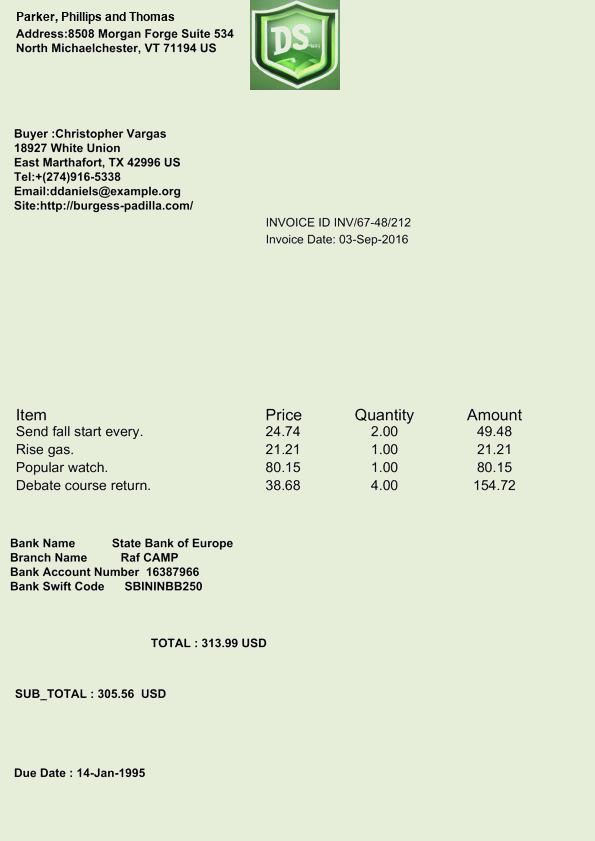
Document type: Invoice